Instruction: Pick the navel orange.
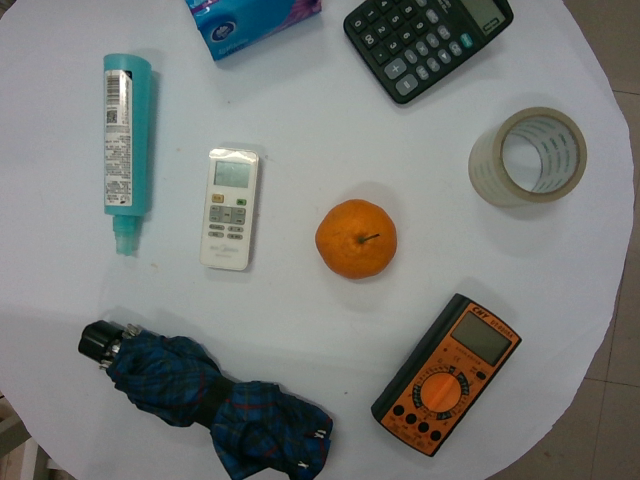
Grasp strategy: vertical